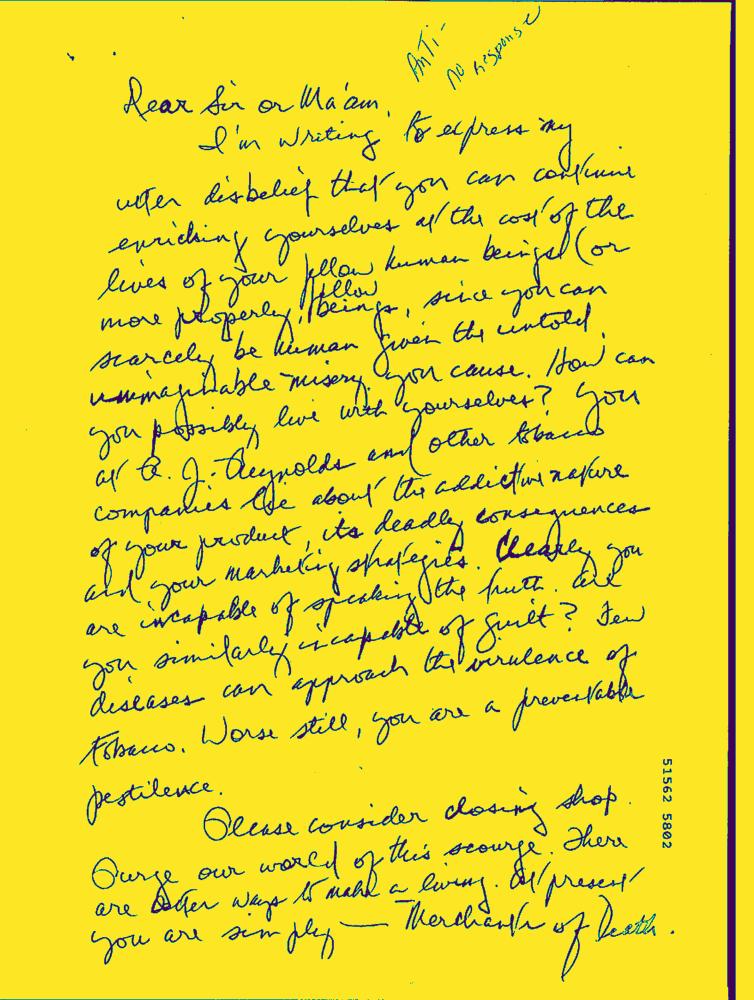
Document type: Hand-Written